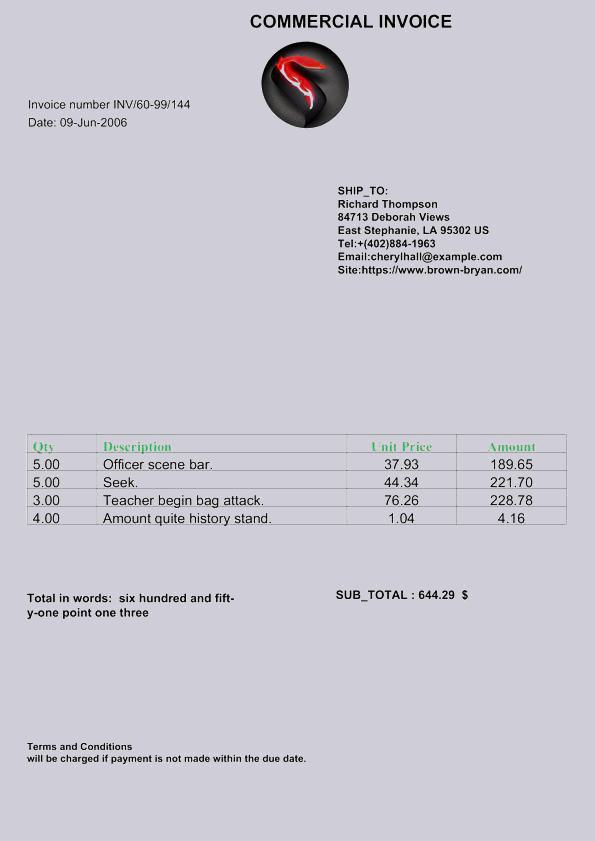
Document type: Invoice